Question: What is the main concern?
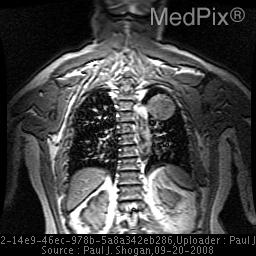
Answer: The findings suggest T2 weighted axial MR image reveals a well-marginated mass with smooth borders in the left lung at the level of the aortic arch, which demonstrates multiple small foci of increased T2 signal intensity, giving the mass a speckled appearance.

Contrast enhanced axial CT image shows a homogeneous, well-marginated, solid mass with minimal contrast enhancement in the left upper lobe.  No fat or calcification is evident.. 3D plane localizer MR image reveals a mass in the left lung.. The patient might have a history of 58 yo man presented with neck pain to his primary care physician.  An MRI of the cervical spine was obtained revealing an abnormal finding..